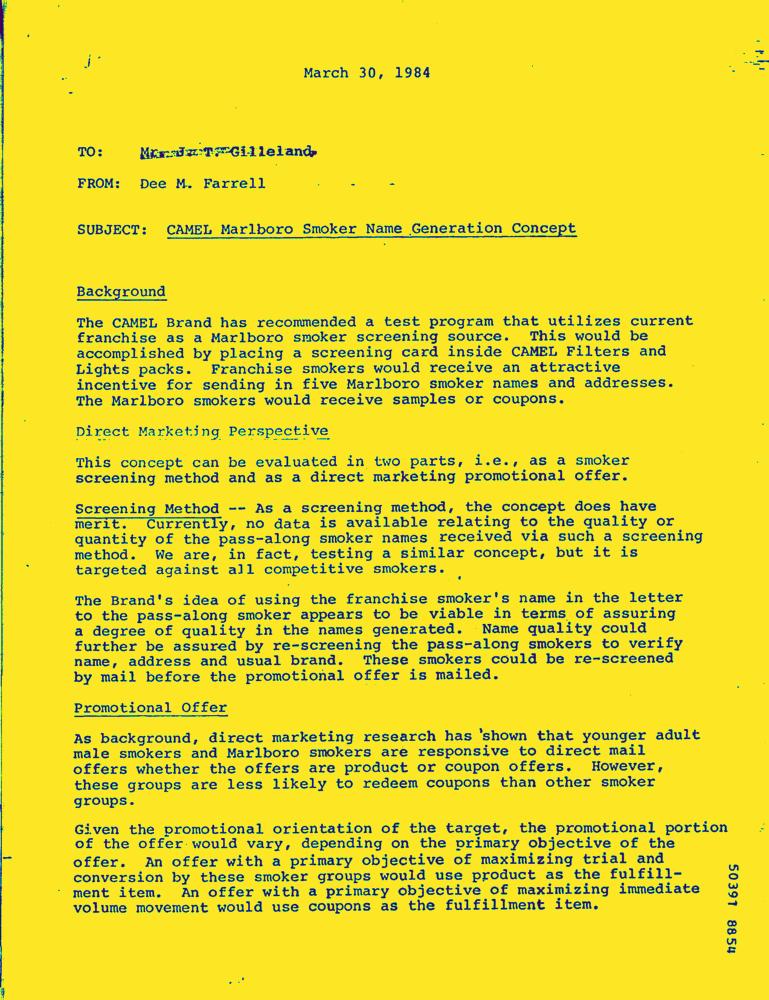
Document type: Letter-Doc